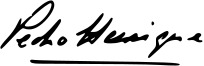
Signature of: pedro henrique de orléans e bragança